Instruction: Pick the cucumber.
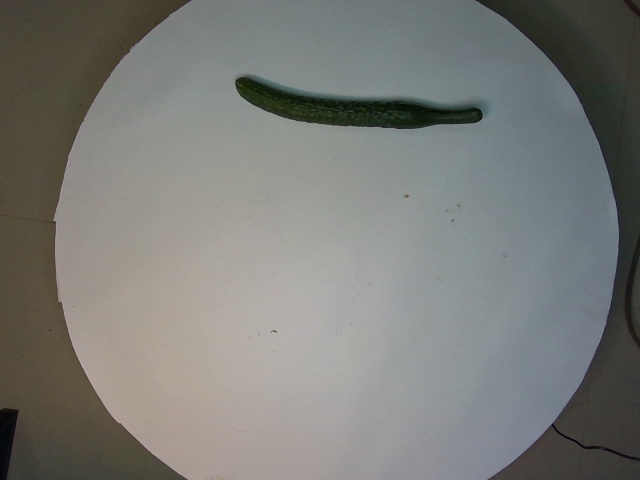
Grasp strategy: vertical